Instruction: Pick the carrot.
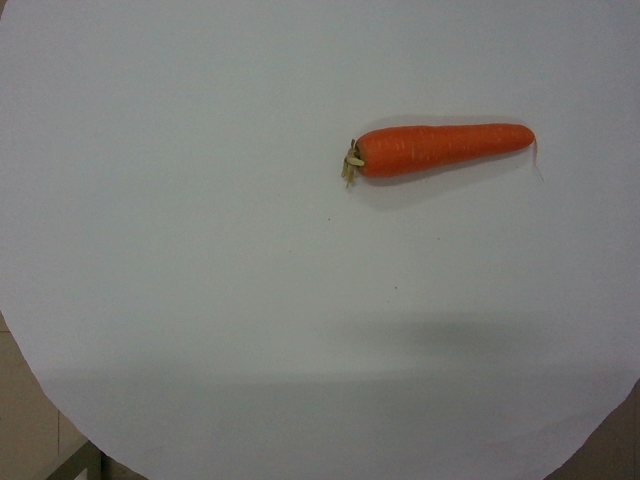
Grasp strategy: vertical